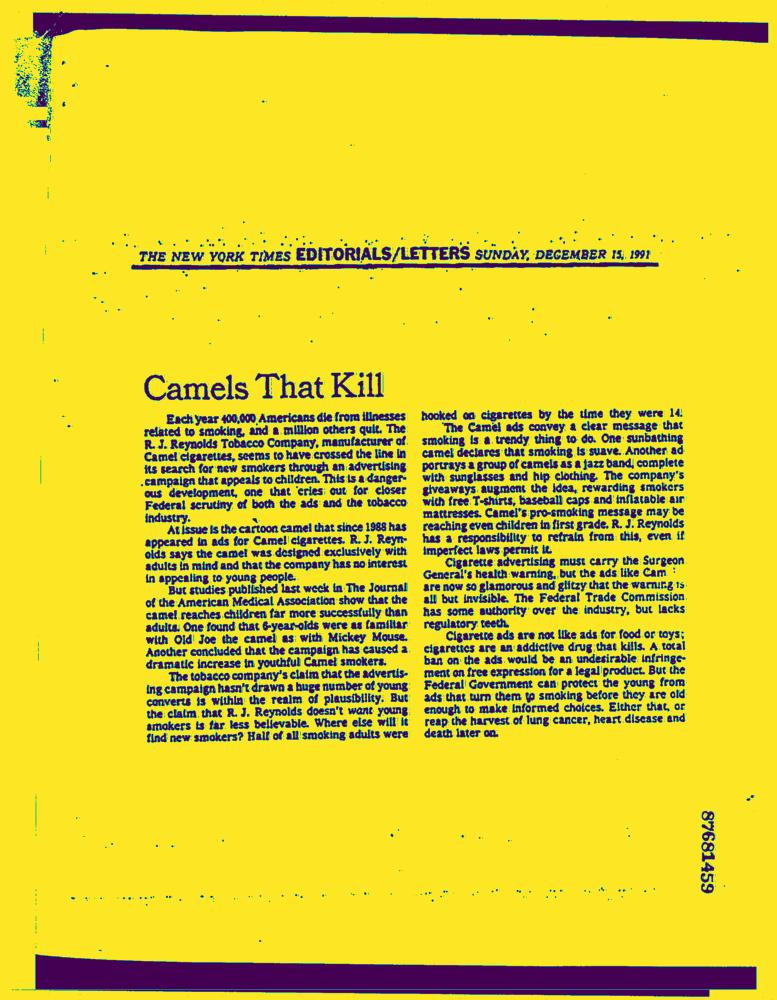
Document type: News-Article